Question: What is the suspected problem?
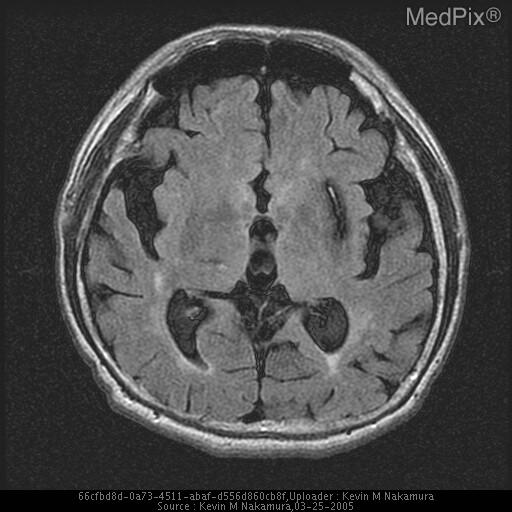
Answer: The findings suggest Hemorrhage of the putamen with local edema and mass effect.. Appearance of left basal ganglia hemorrhage on axial FLAIR MRI obtained 3 months following his initial presentation.. The patient might have a history of 36 year old male with long standing history of poorly controlled hypertension.  Patient reported to medical attention with right upper and lower extremity weakness and expressive aphasia..